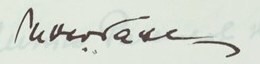
Signature of: ginyo ganev